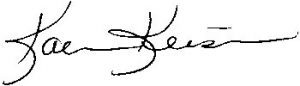
Signature of: karen keiser